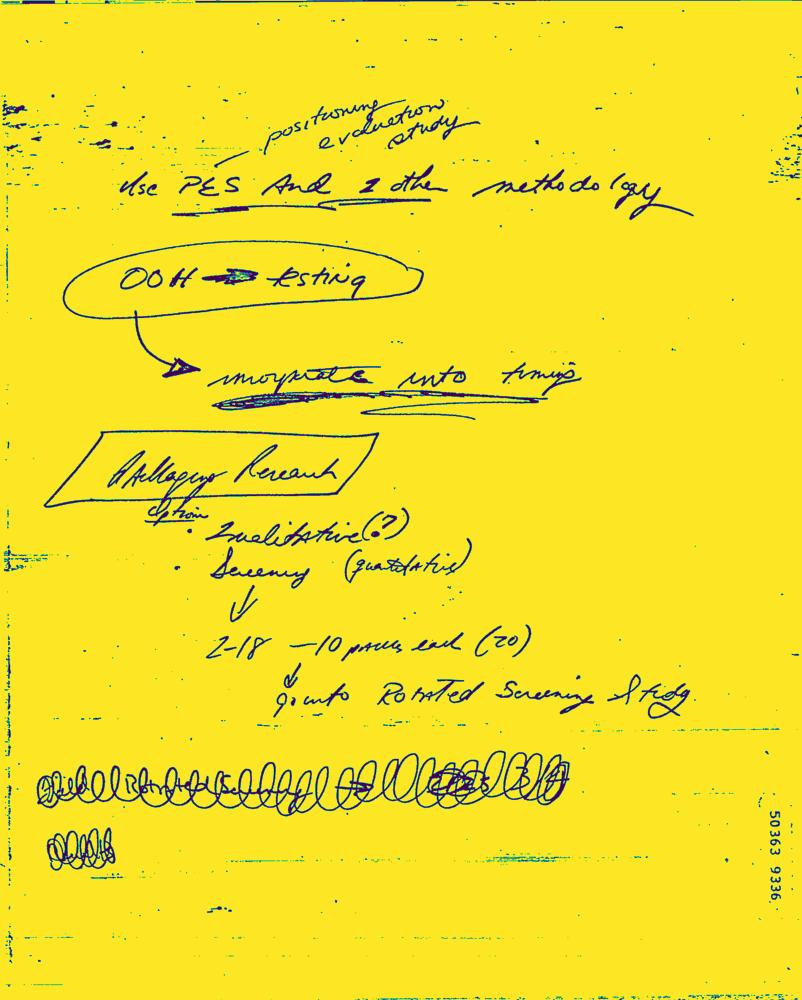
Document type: Hand-Written